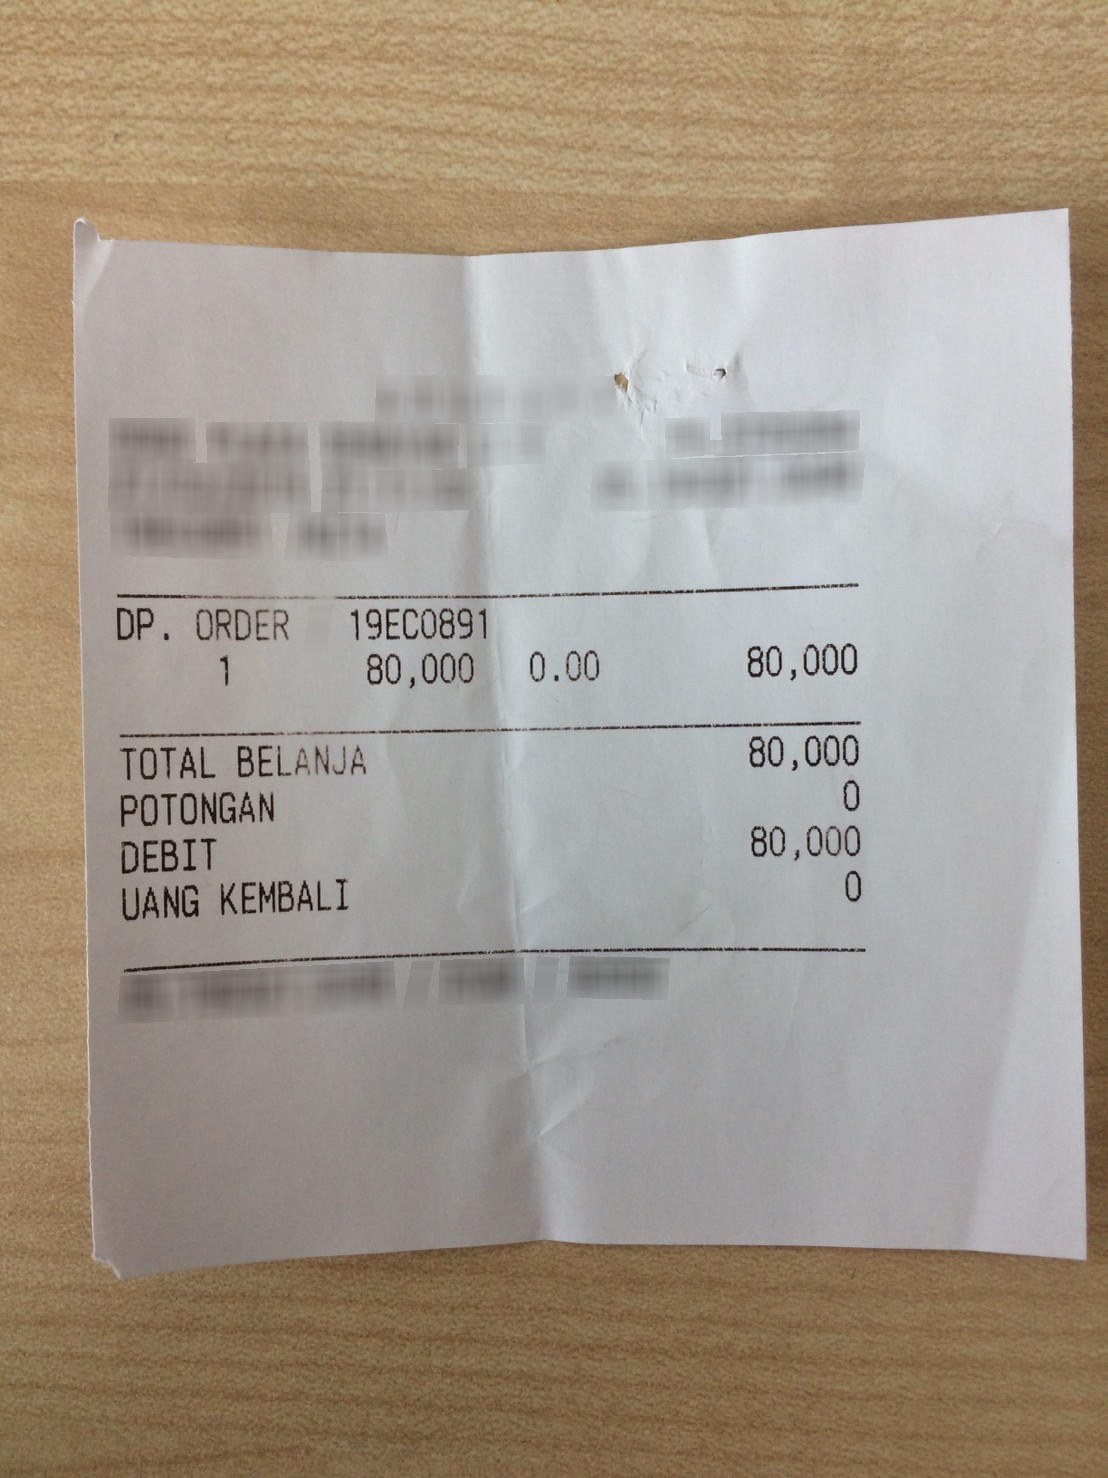
Number of items: 6
Total: 80,000
OCR text regions:
text: DP.
text: ORDER
text: 19EC0891
text: 1
text: 80,000
text: 0.00
text: 80,000
text: POTONGAN
text: 0
text: TOTAL
text: BELANJA
text: 80,000
text: DEBIT
text: 80,000
text: UANG
text: KEMBALI
text: 0